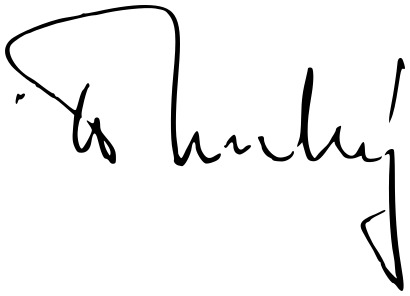
Signature of: vladimír dlouhý